Question: What are the imaging findings?
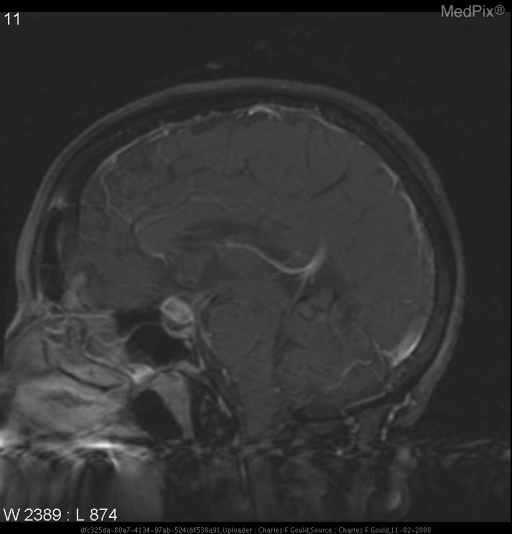
Answer: The imaging shows CT:  There is a berry aneurysm arising from the supraclinoid portion of the left internal carotid artery, measuring 16 mm AP x 13.5 mm CC x12 mm LAT with a 5-mm neck. The aneurysm projects medially and inferiorly from its origin and encroaches on the optic chiasm and pituitary fossa. The pituitary infundibulum may be displaced posteriorly.

MR:  The ventricles are the upper limits of normal in size. There is a mixed but primarily hypointense signal foci in the parasellar region to the left of midline superimposed over the sella.  On T2WI this has a hypointense signal similar to the signal void of the vesicle.  MR (T1W-Gd) shows enhancement.

MRA of the circle of Willis shows a flow void component and a central heterogeneous hyperintense signal component. Postgad T1WI shows heterogeneous enhancement of the aneurysm - due to complex flow.  This aneurysm extends into the sella turcica..